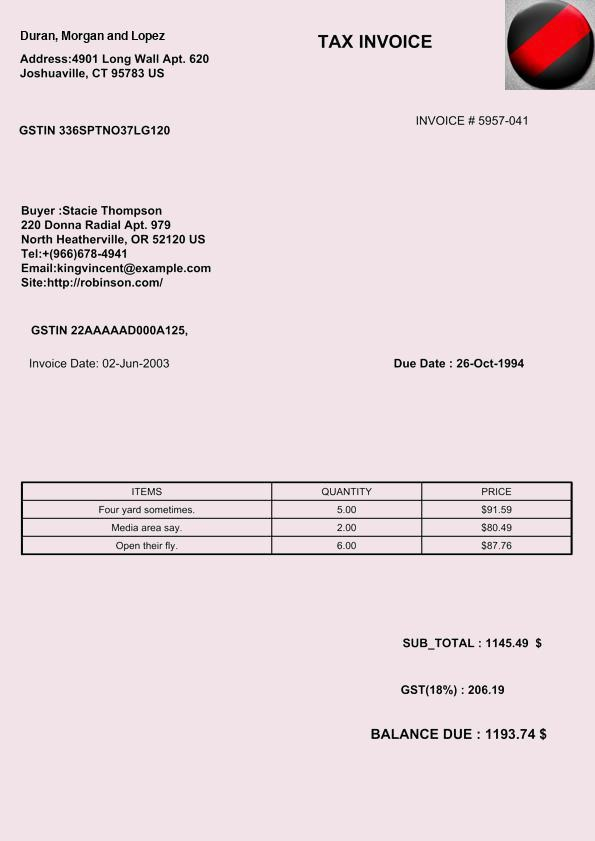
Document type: Invoice